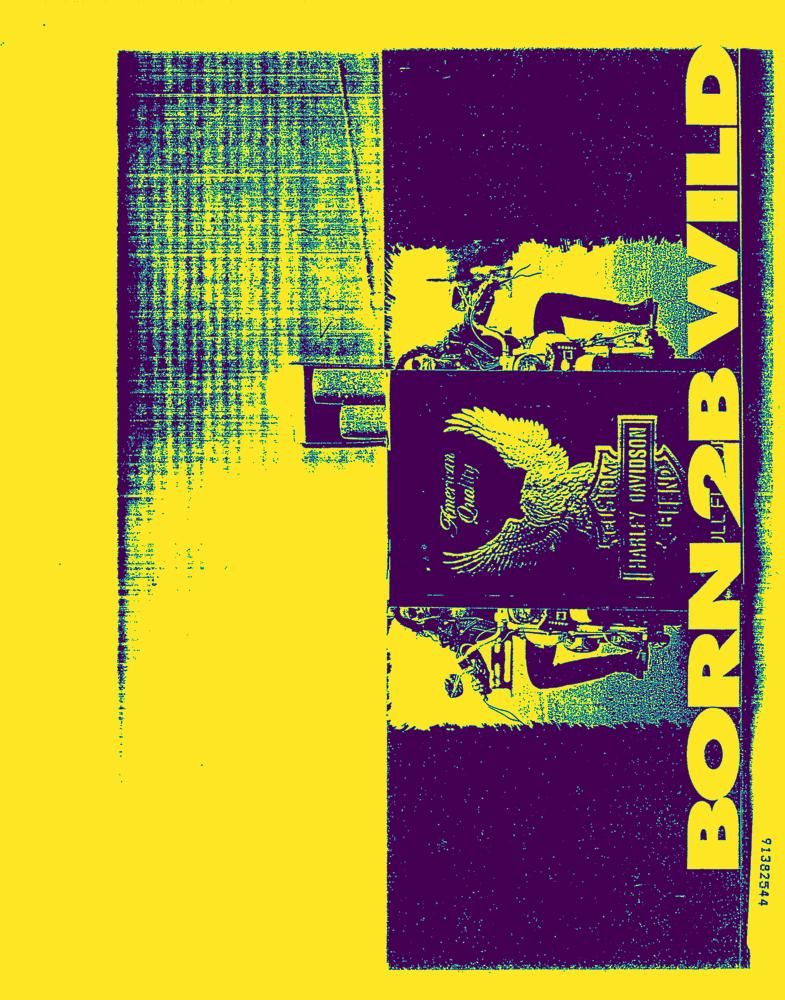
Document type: AD